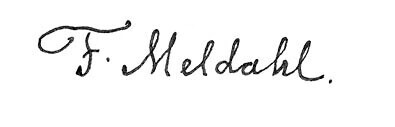
Signature of: ferdinand meldahl